Question: What might the diagnosis be?
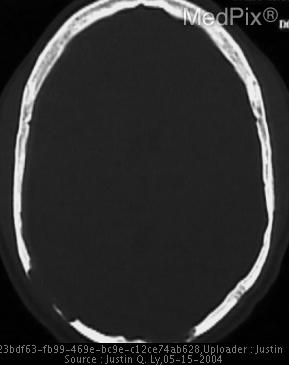
Answer: The possible diagnosis includes Metastatic disease
Osteomyelitis
Lymphoma
Ewing's sarcoma
Eosiniphilic granuloma.